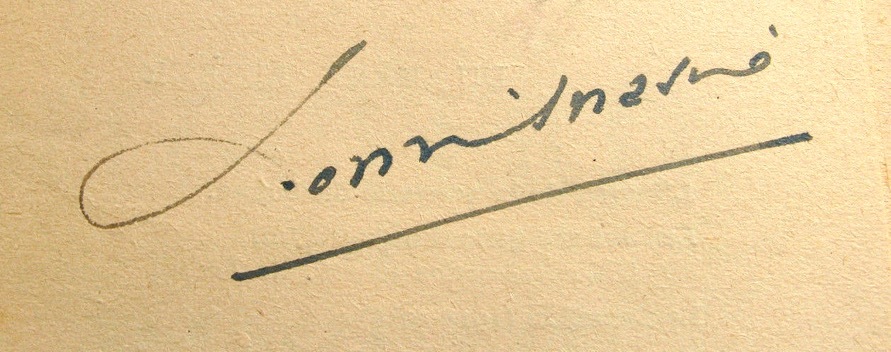
Signature of: henri massis